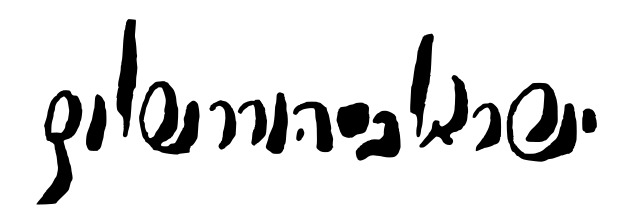
Signature of: israel friedman of ruzhyn